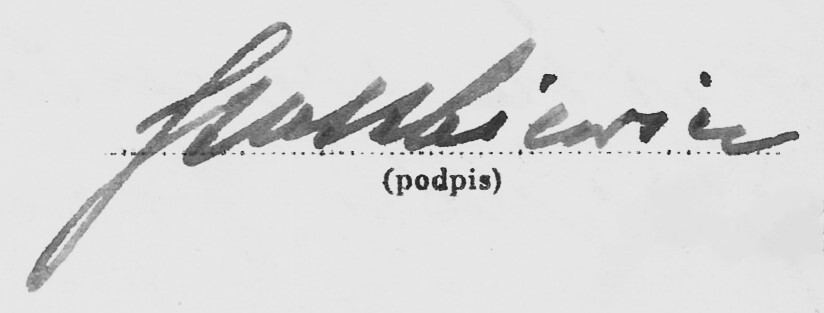
Signature of: antoni szuszkiewicz